Question: In what way does the history help explain the case?
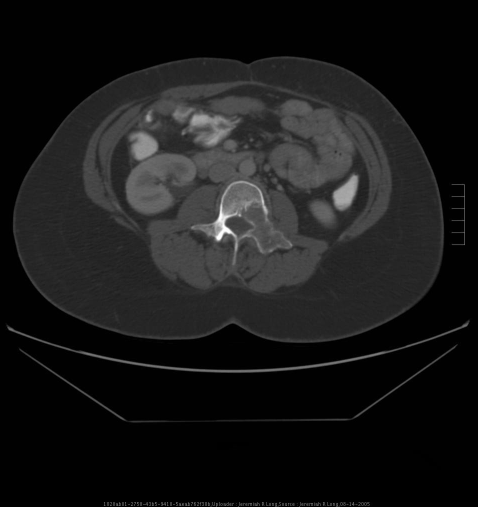
Answer: The patient's history of 39 year old female with lumbar back pain. is key in understanding the case.